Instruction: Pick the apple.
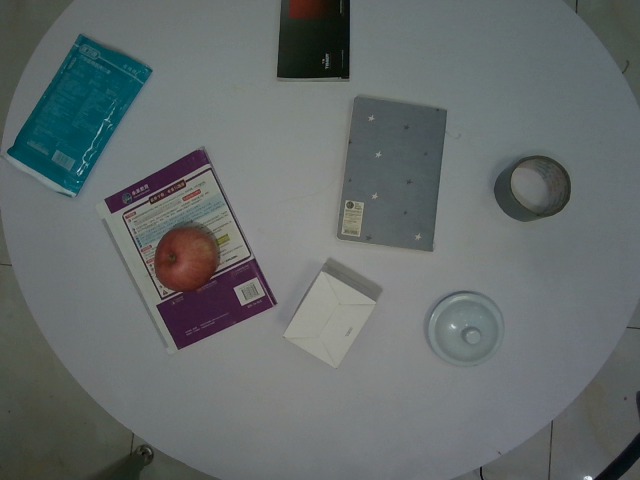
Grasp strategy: vertical